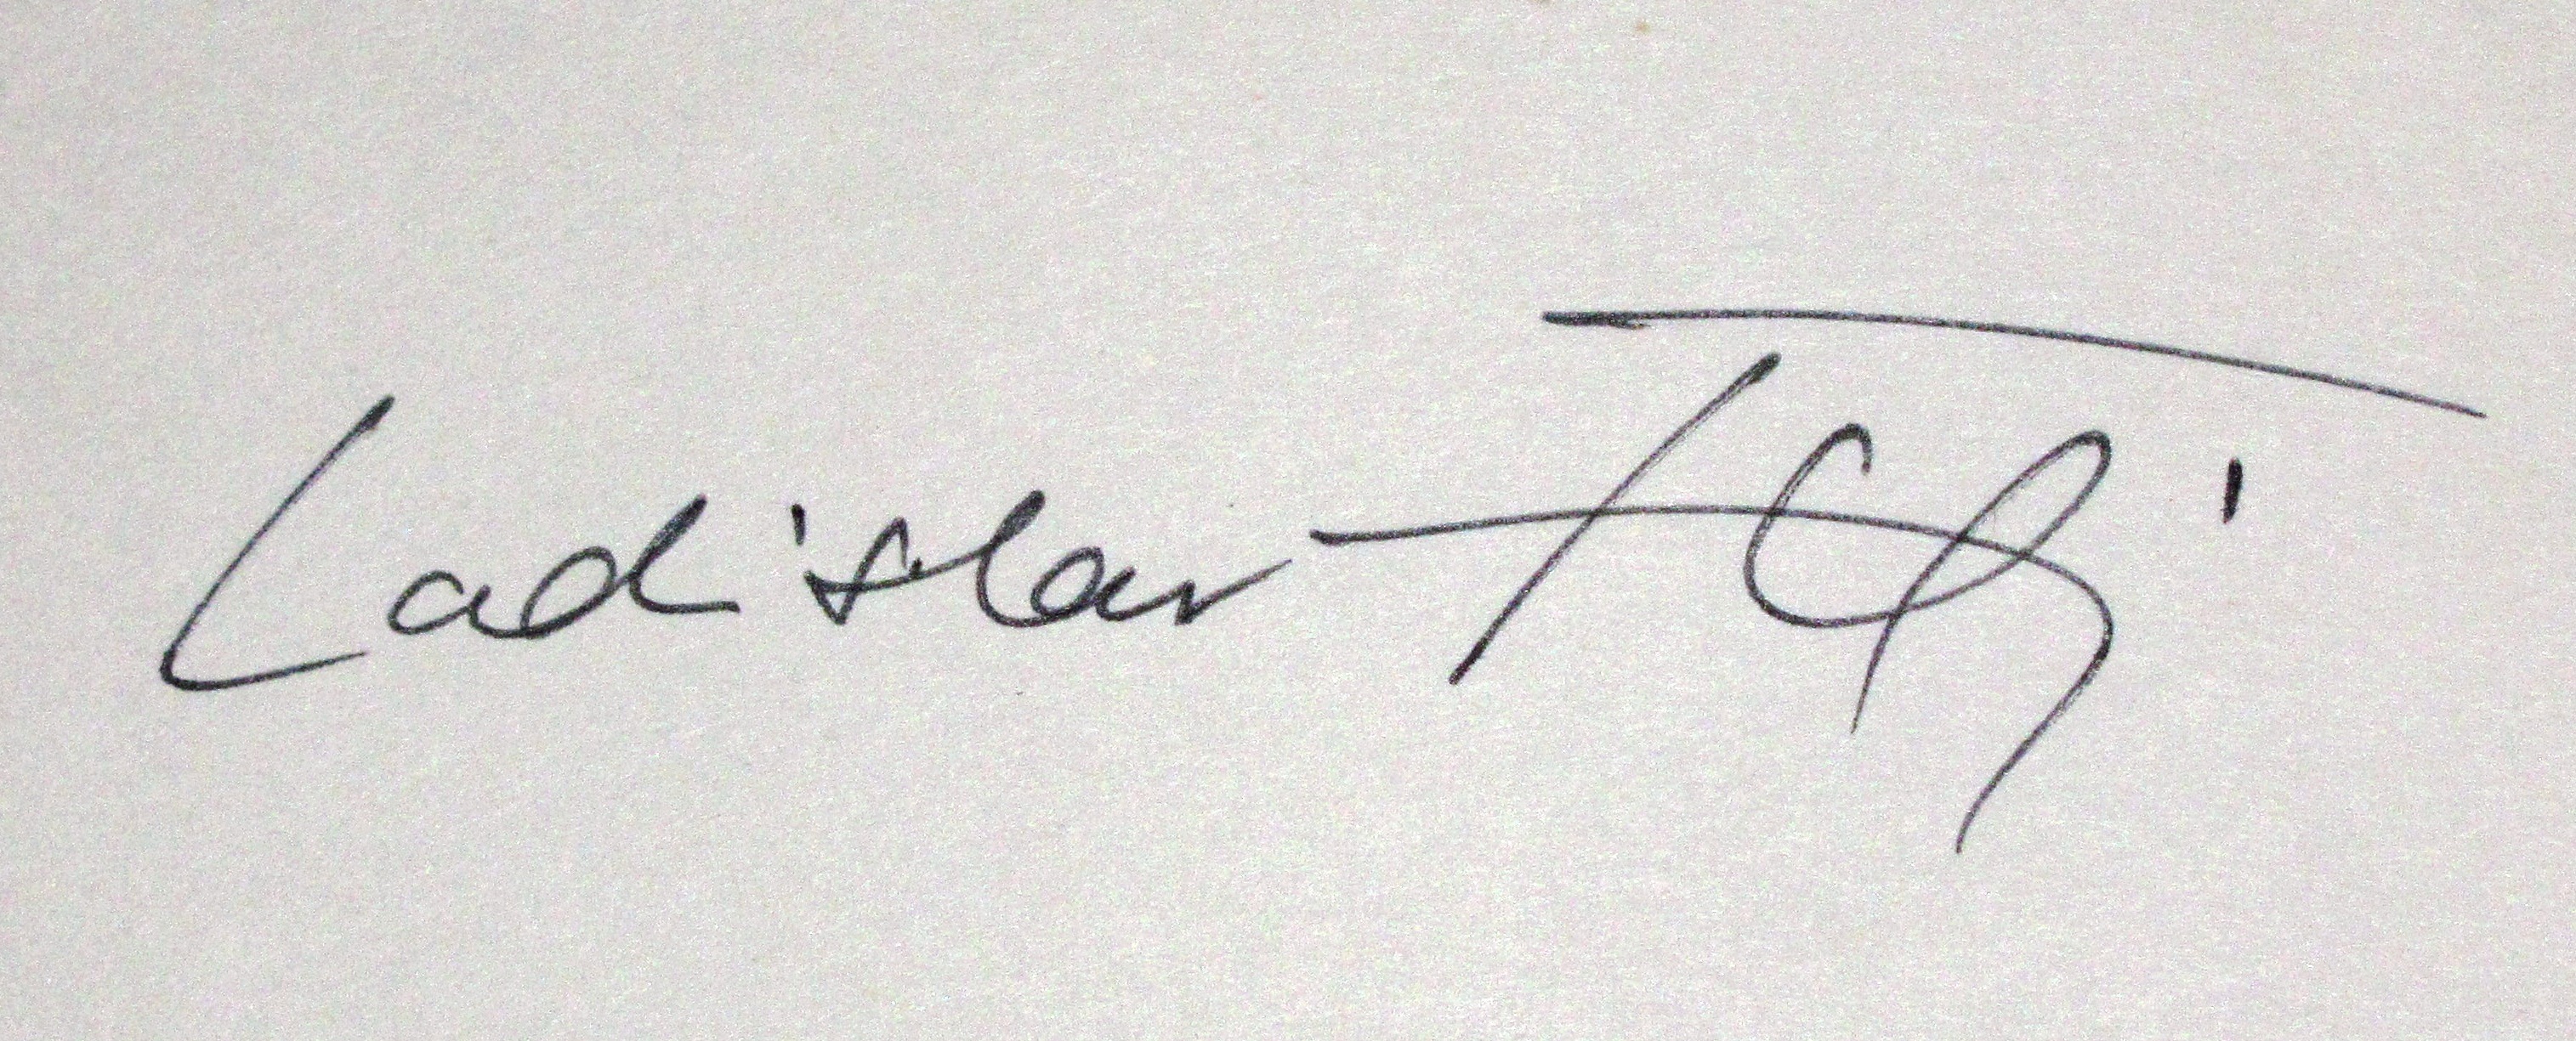
Signature of: ladislav frej